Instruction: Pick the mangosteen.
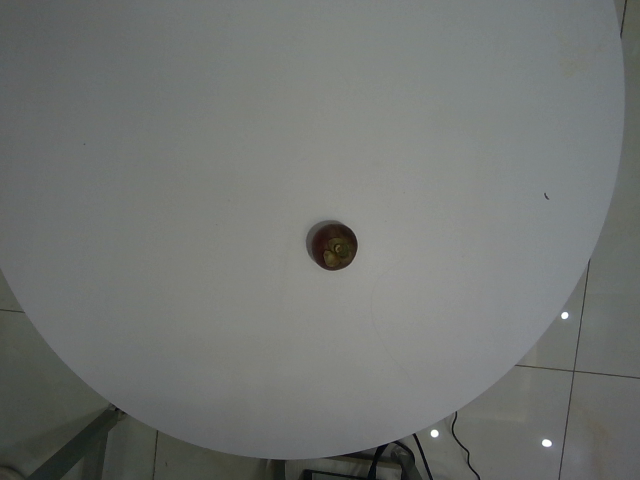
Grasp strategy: vertical